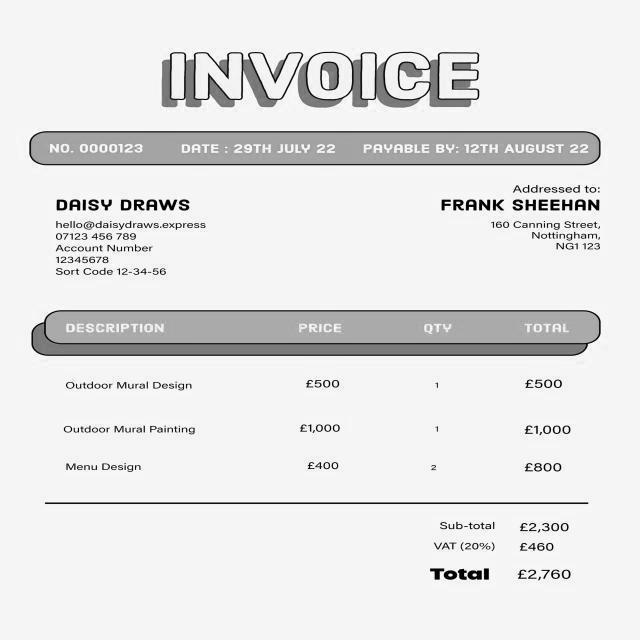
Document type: Invoice